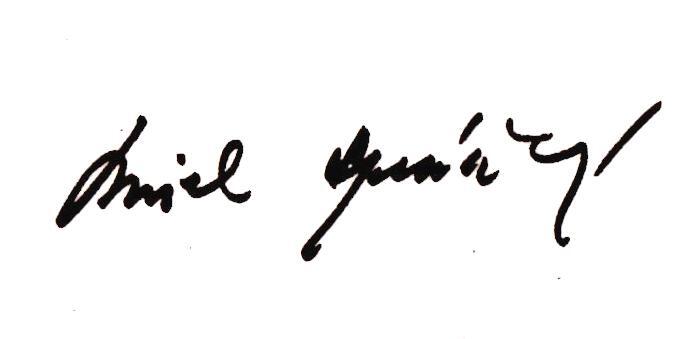
Signature of: mirka spáčilová